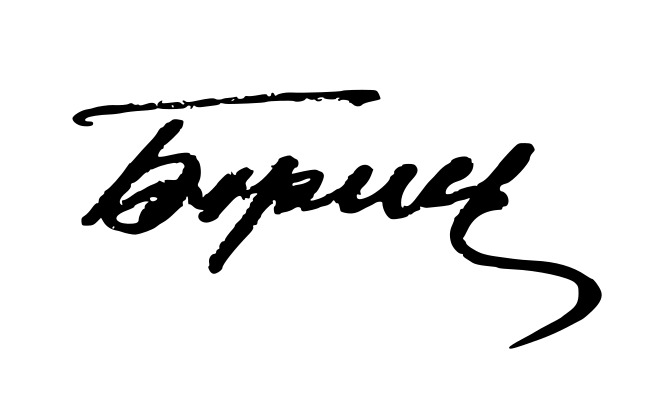
Signature of: boris of nevrokop